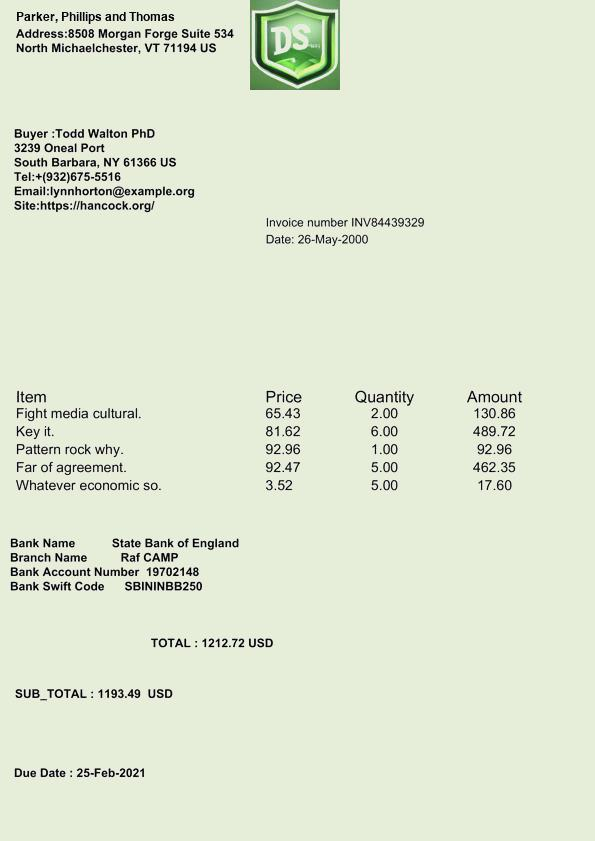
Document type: Invoice